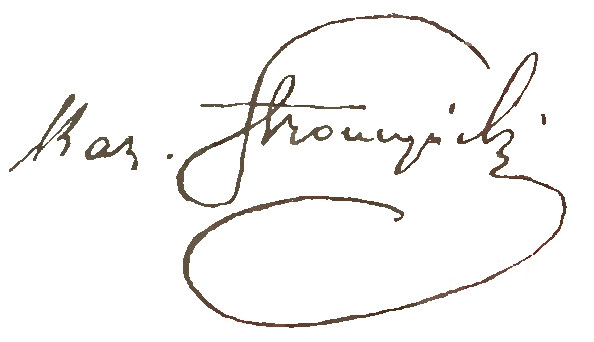
Signature of: kazimierz stronczyński